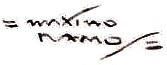
Signature of: máximo ramos lópez